Question: What is the assessed value of the property as noted in the document?
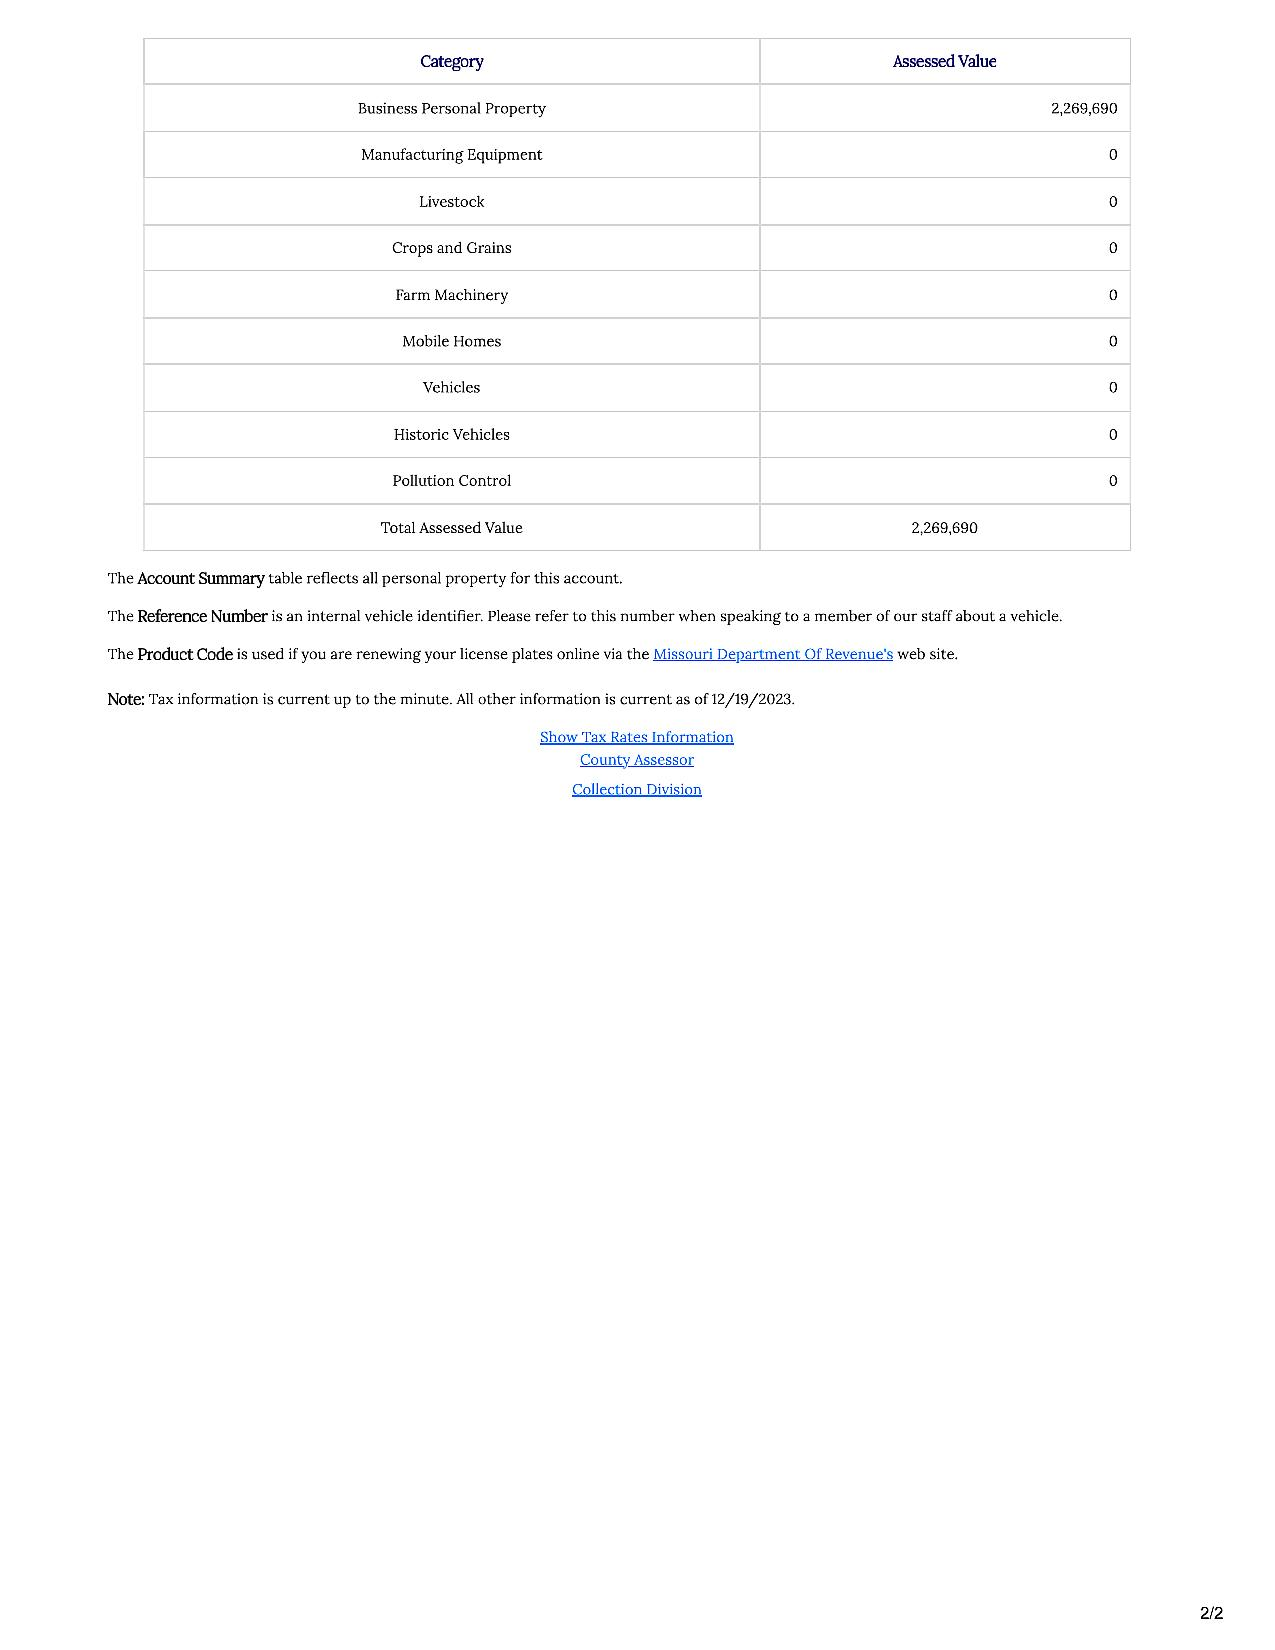
Answer: "2,269,690"